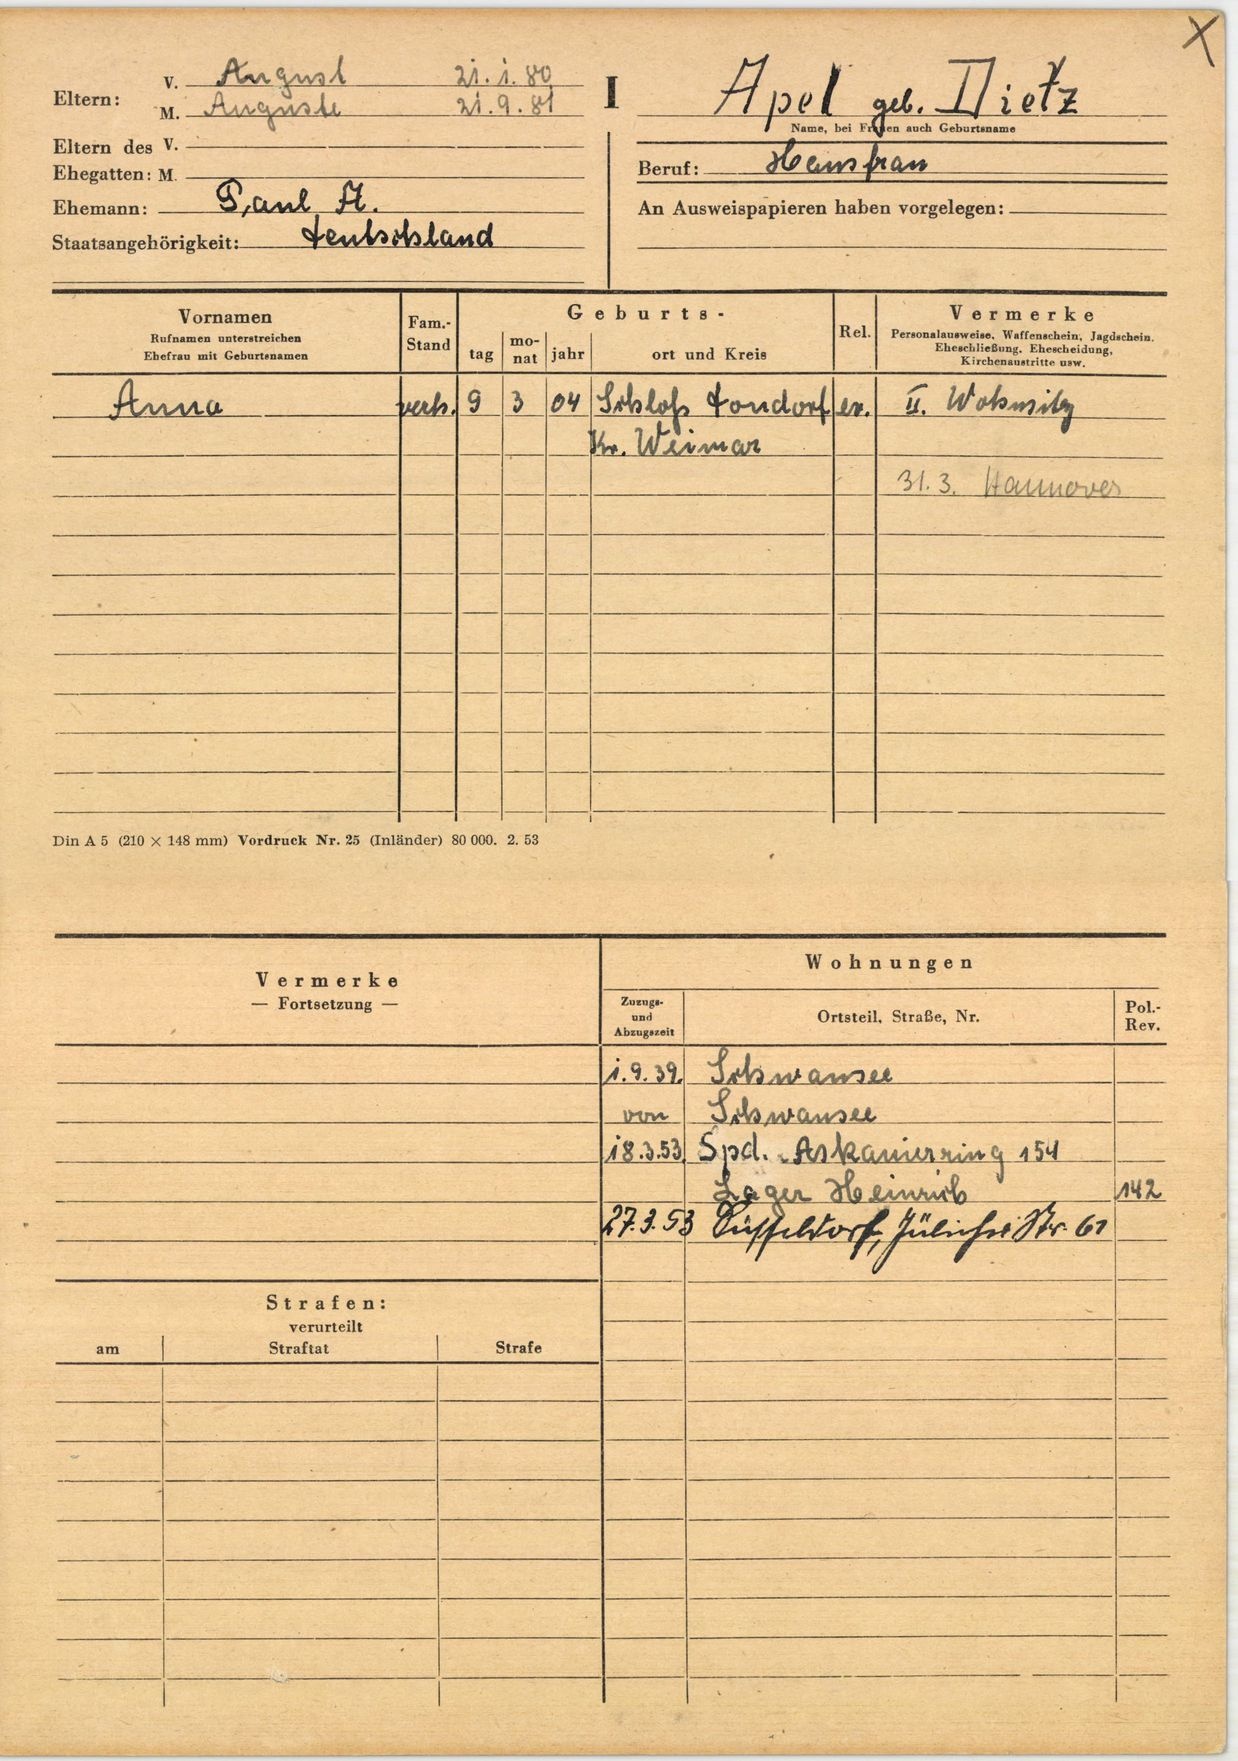
Apel geb. Dietz